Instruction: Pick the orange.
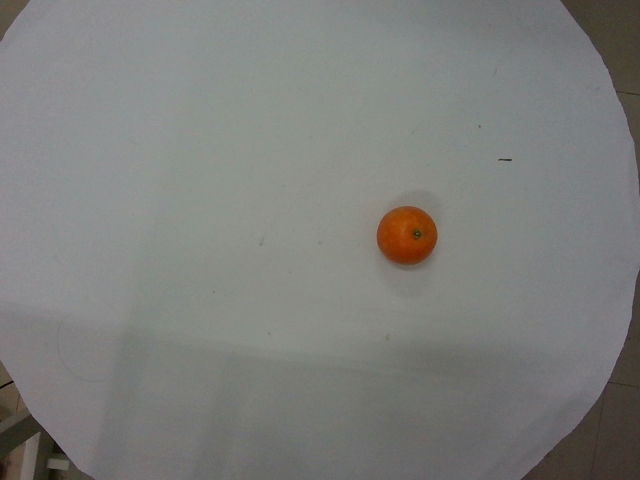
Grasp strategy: vertical